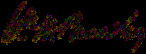
Signature of: william h brawley